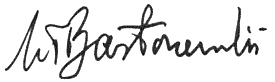
Signature of: władysław bartoszewski